Question: Talk about the condition:
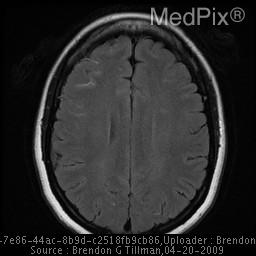
Answer: The disease is discussed as: Postpartum cerebral angiopathy is a rare ailment that affects females who are otherwise healthy and recently had a normal pregnancy and uncomplicated delivery. Like primary and other secondary cerebral vasculitis, postpartum cerebral angiopathy may cause ischemic or hemorrhagic stroke, and neurological deficits. More commonly, secondary cerebral angiopathy occurs in the setting of other medical conditions such as infections, systemic vasculitis (Wegener’s granulomatosis & polyarteritis), connective tissue diseases (systemic lupus erythematosus & rheumatoid arthritis), medications, illicit drugs, carcinomas (lymphoma & leukemia), and Behcet’s disease. Other conditions, therefore, need to be ruled out before a diagnosis of postpartum cerebral angiopathy can be made including preeclampsia /eclampsia.

Contrast catheter angiography and magnetic resonance imaging/angiography (MRI/MRA) are the typical imaging modalities used to help with the diagnosis of cerebral vasculitis although, single photon emission computed tomography (SPECT) and Indium-labelled white cell nuclear scanning may provide some benefit. Definitive diagnosis of cerebral vasculitis is typically made by biopsy of brain.

In this patient she presented to the ER with the “worst headache of her life” on the right side 4 days postpartum. Noncontrast computed tomography (CT) showed subarachnoid hemorrhage (SAH) with the right sylvian fissure and the sulci of the right frontal lobe. Further vascular studies including a CT angiogram (CTA), contrast angiography, and MRA showed no evidence of an intracerebral aneurysm. The patient had no history of hypertension and was not hypertensive during the headache. She was tested several times throughout pregnancy with no evidence of elevated blood pressure, proteinuria, or headaches looking for preeclampsia. The patient had an elevated erythrocyte sedimentation rate (ESR) of 56 mm/hour.

Upon further investigation the patient had a contrast enhanced angiogram which showed irregular variable caliber vessels with “a sausage link” appearance in the cortical branches of both the middle cerebral arteries, more prominent on the right side as opposed to the left. The MRI also showed an acute 5 mm left cerebellar infarct located within a superior cerebellar artery vascular territory and multiple nonspecific small foci of increased FLAIR signal within the anterior aspects of the external capsule bilaterally.

This patient had several classic imaging findings of cerebral vasculopathy of small vessel ischemic disease, SAH, and cortical enhancement. She had no known significant past medical history including autoimmune disorders, systemic vasculitis, or connective tissue disorders. She had a normal uncomplicated pregnancy and developed her first symptoms 4 days postpartum fitting the description of postpartum cerebral angiopathy.

The patient was treated with oral prednisolone and was felt that a brain biopsy was not necessary in this case to make the definitive diagnosis.